Question: What could the diagnosis suggest?
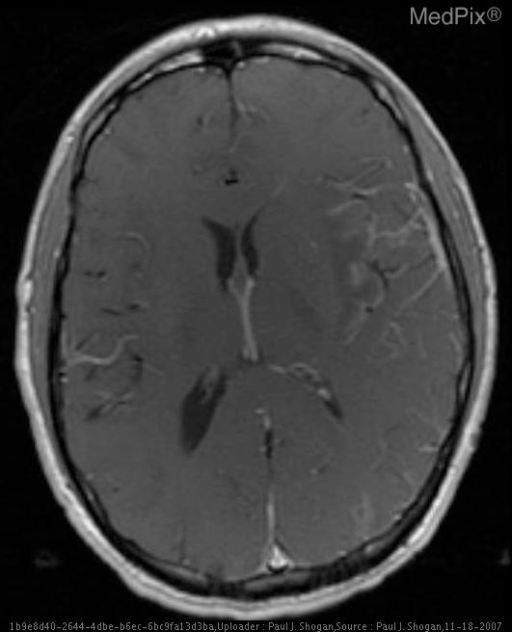
Answer: The possible diagnosis includes HSV Encephalitis
Ischemia
Infiltrating Neoplasm
Status Epilepticus
Abscess
Other Encephalitides (Neurosyphilis).